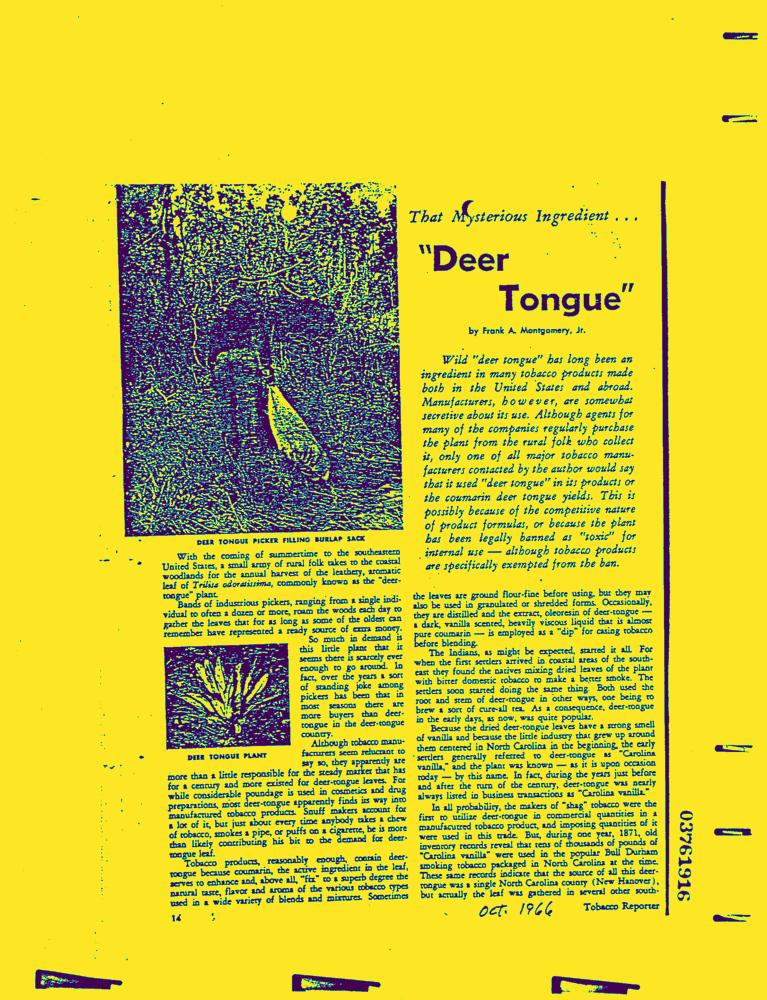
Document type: News-Article